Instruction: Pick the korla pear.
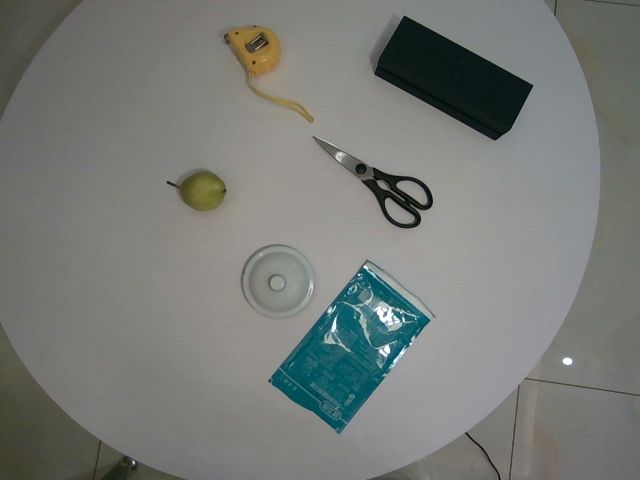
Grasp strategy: vertical